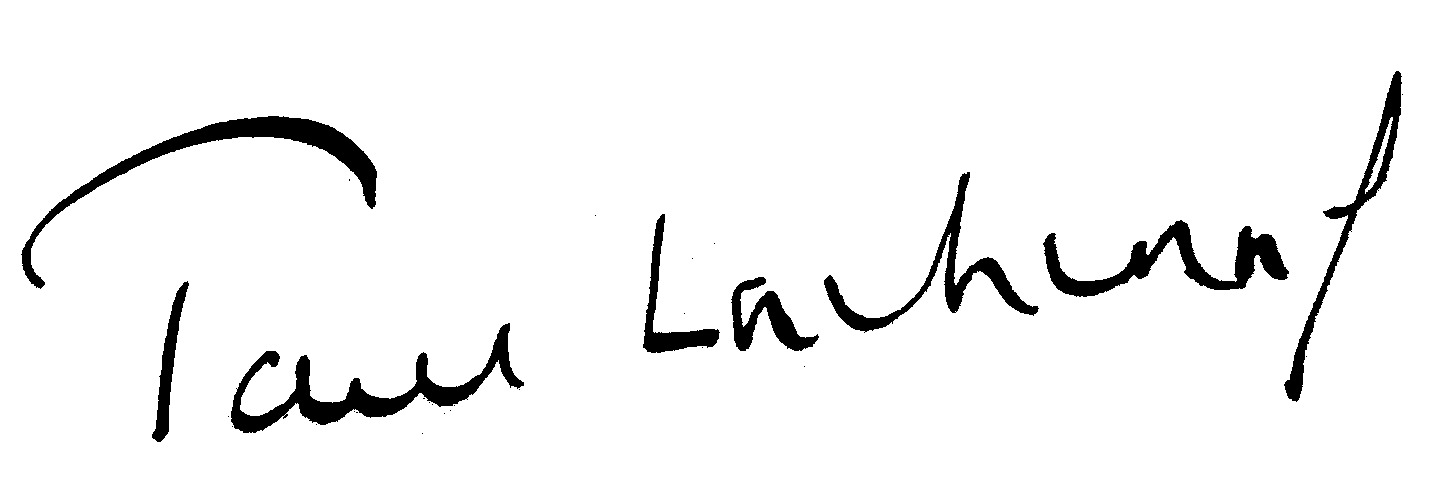
Signature of: paul lachenal